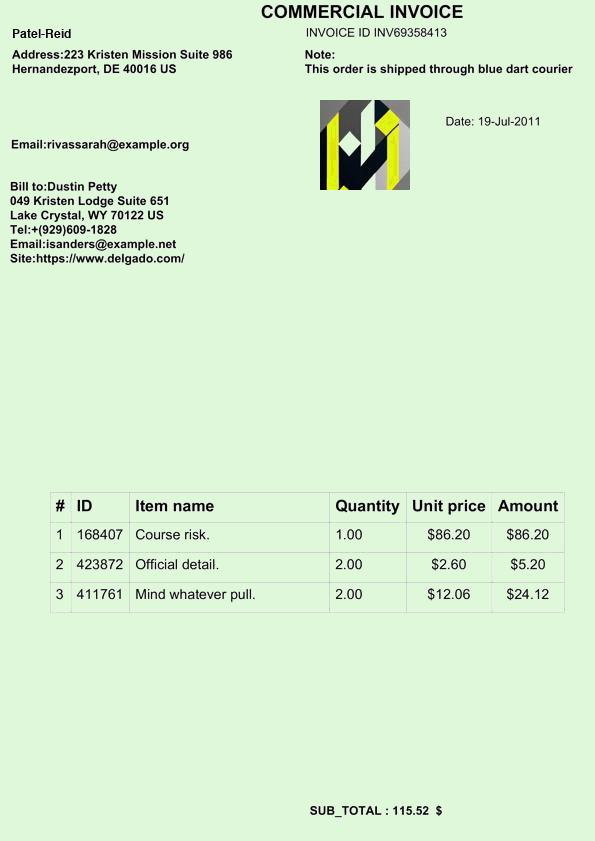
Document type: Invoice